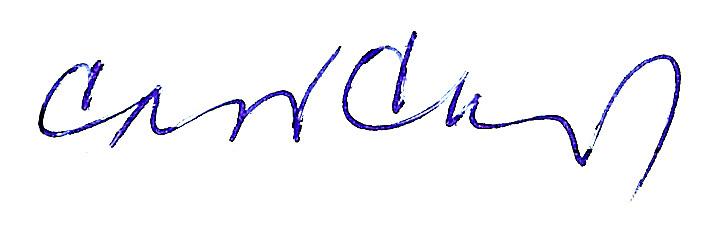
Signature of: slobodan stilinović